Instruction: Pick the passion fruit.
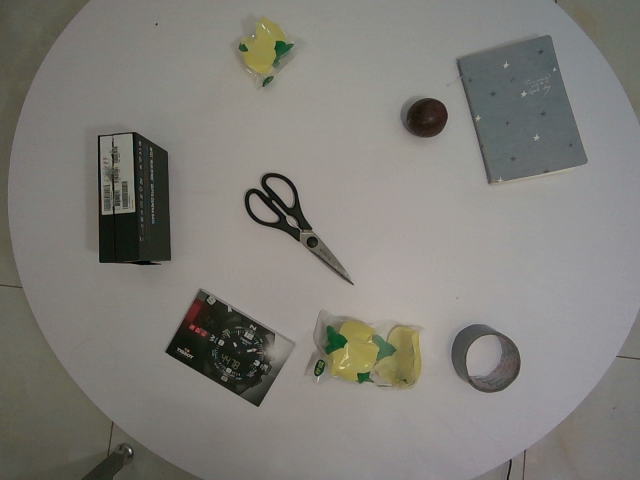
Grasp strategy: vertical